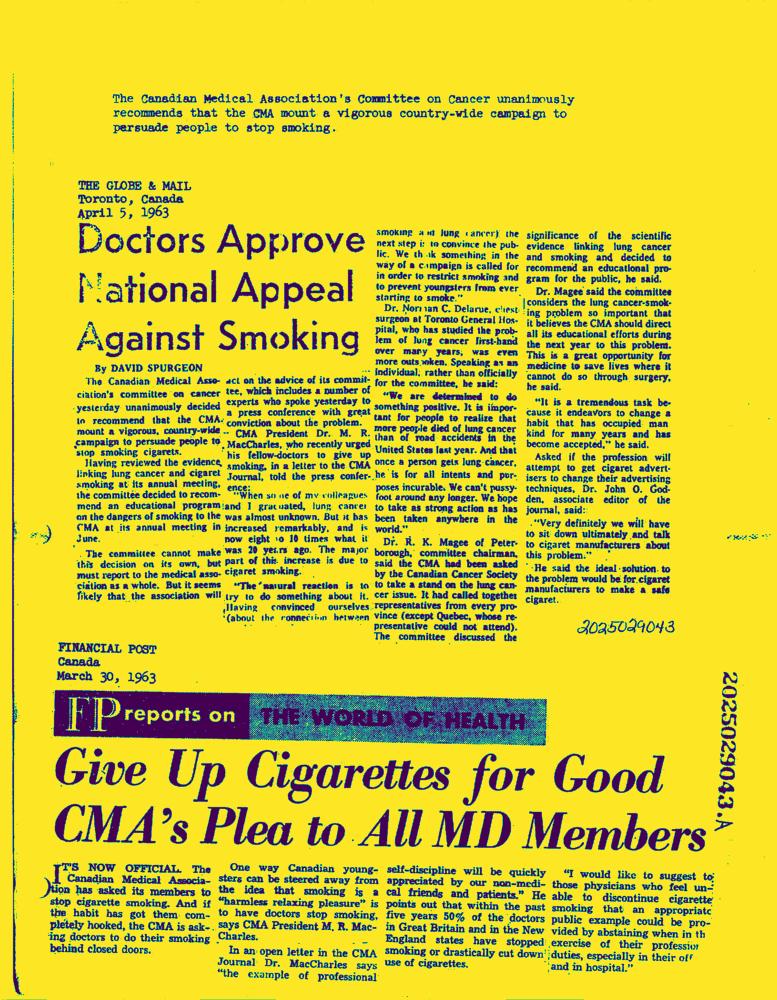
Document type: News-Article